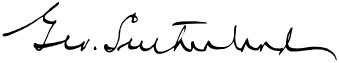
Signature of: george sutherland